Question: What was observed in the imaging?
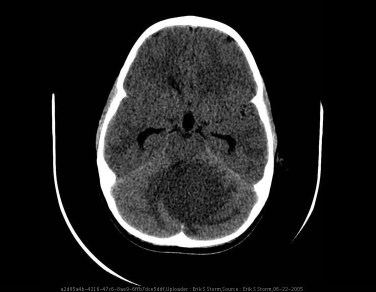
Answer: The imaging shows Large, solid mass in the left cerebellar hemisphere with ill-defined margins and significant surrounding T2 signal abnormality representing vasogenic edema.  This exerts mass effect upon and displaces the 4th ventricle.  Mild hydrocephalus.  Diffuse, heterogeneous enhancement following IV gadolinium infusion.  CT scan demonstrates a notably low attenuation mass, and inferior displacement of the cerebellar tonsils to the level of the foramen magnum. Mid-posterior fossa axial CT slice demonstrates large hypoattenuating mass and vasogenic edema displacing the 4th ventricle anteriorly and to the right..